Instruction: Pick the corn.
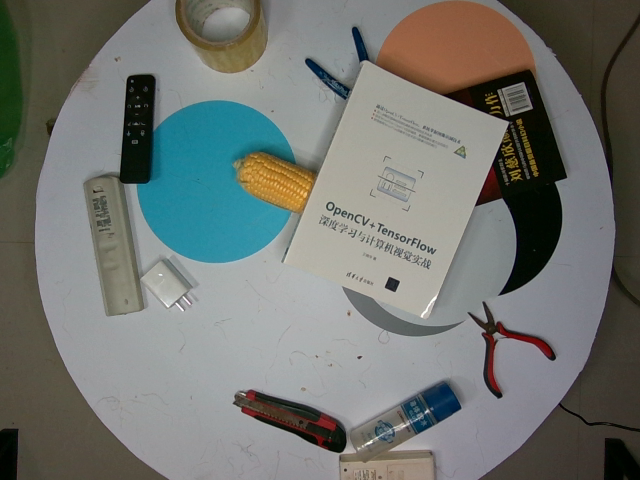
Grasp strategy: vertical